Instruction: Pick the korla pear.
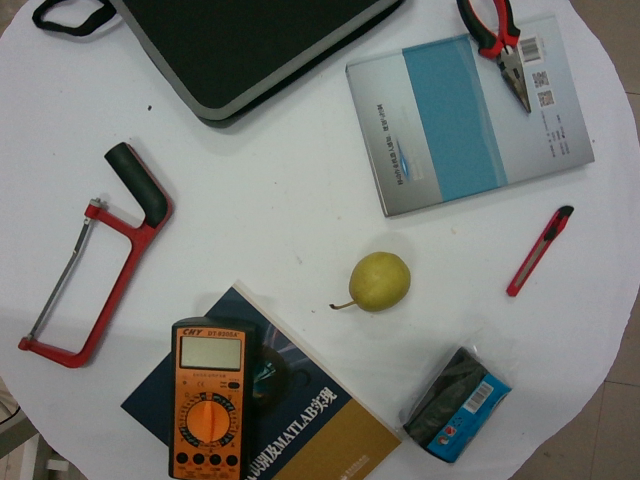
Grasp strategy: vertical